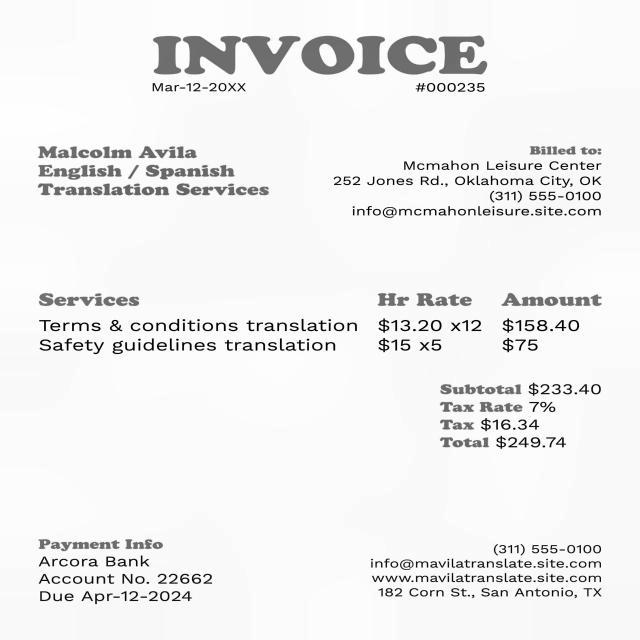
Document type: Invoice